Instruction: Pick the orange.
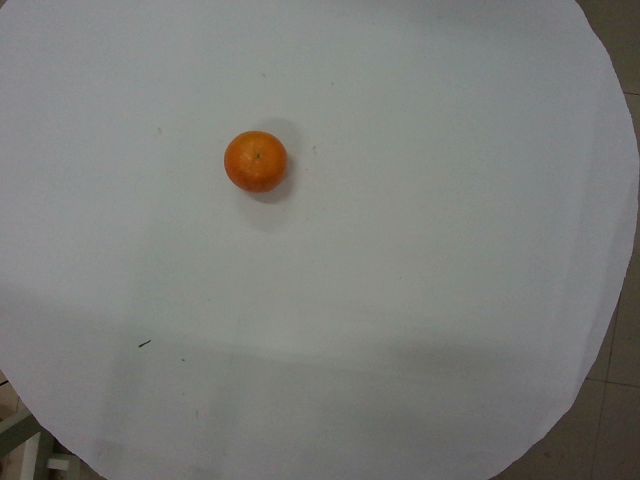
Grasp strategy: vertical